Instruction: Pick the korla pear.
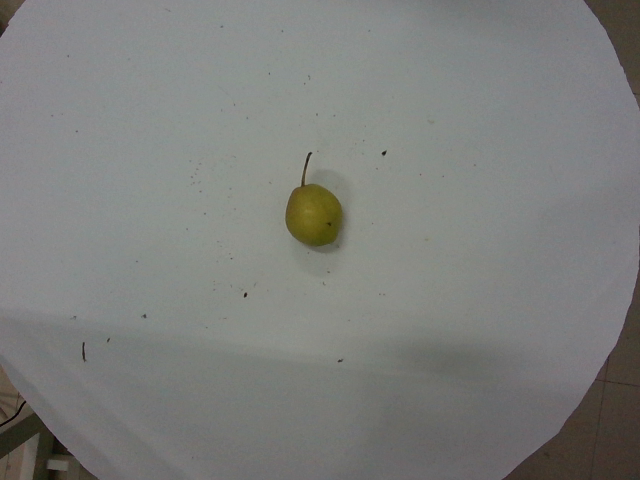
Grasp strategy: vertical